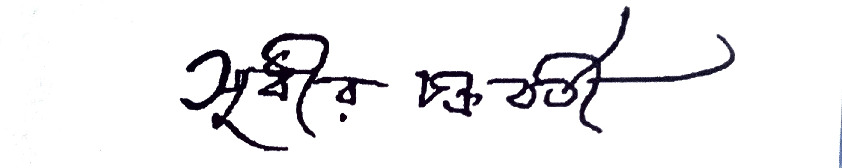
Signature of: sudhir chakravarty